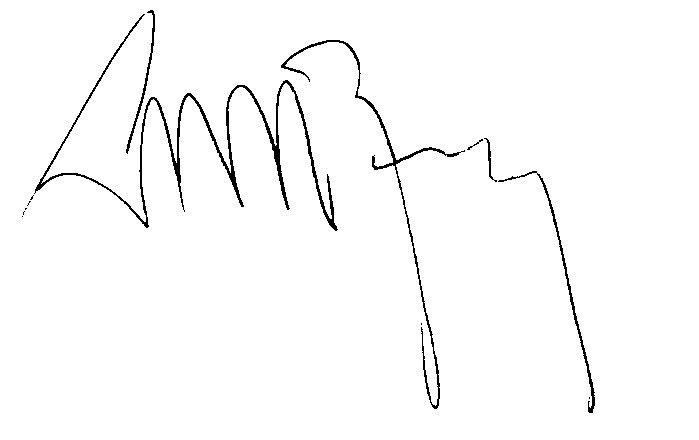
Signature of: alberto barrera tyszka